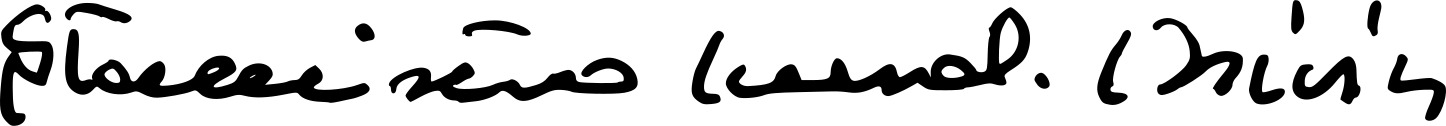
Signature of: stanisław dziwisz